Question: Talk about the condition:
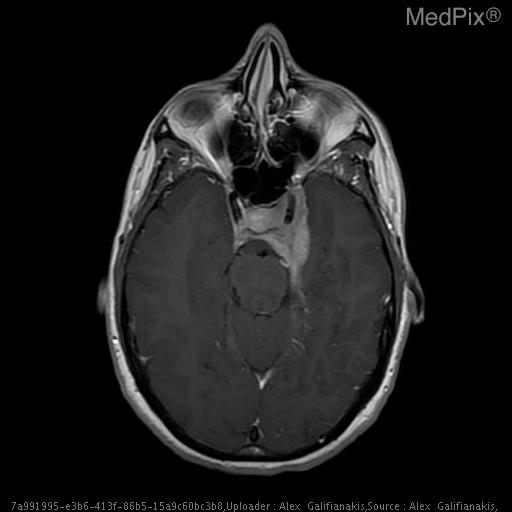
Answer: The disease is discussed as: Meningiomas are the most common extra-axial  tumor and the most common non-glial intracranial tumor.  They are normally solid, well-marginated benign lesions originating from the meninges accounting for 15- 20% of adult brain tumors.  The most common locations include the bilateral convexities, parasagittal regions, parafalcine, sphenoid wing, olfactory groove, and suprasellar region.  The typical appearance of a meningioma is a homogeneous solid tumor.  Nonenhanced computed tomography demonstrates a homogeneous mass that is isodense to intracranial parenchyma. Contrast enhanced scans demonstrate diffusely homogeneous enhancement. MRI is typically isointense to relatively hypointense on T1 weighted images. T2 weighted images generally demonstrate slightly increased signal intensity in relationship to the contiguous gray matter. Gadolinium enhanced MR images demonstrate intense uniform enhancement.  Although meningiomas are histologically benign, they may invade surrounding structures including the dura and bony structures.  On rare occasions, the meningioma may completely penetrate the calvarium to invade the scalp. Meningiomas may occasionally present atypical imaging features such as those seen in cystic, lipoblastic, or angioblastic meningiomas.  Peritumoral edema and ring enhancement may also be seen.